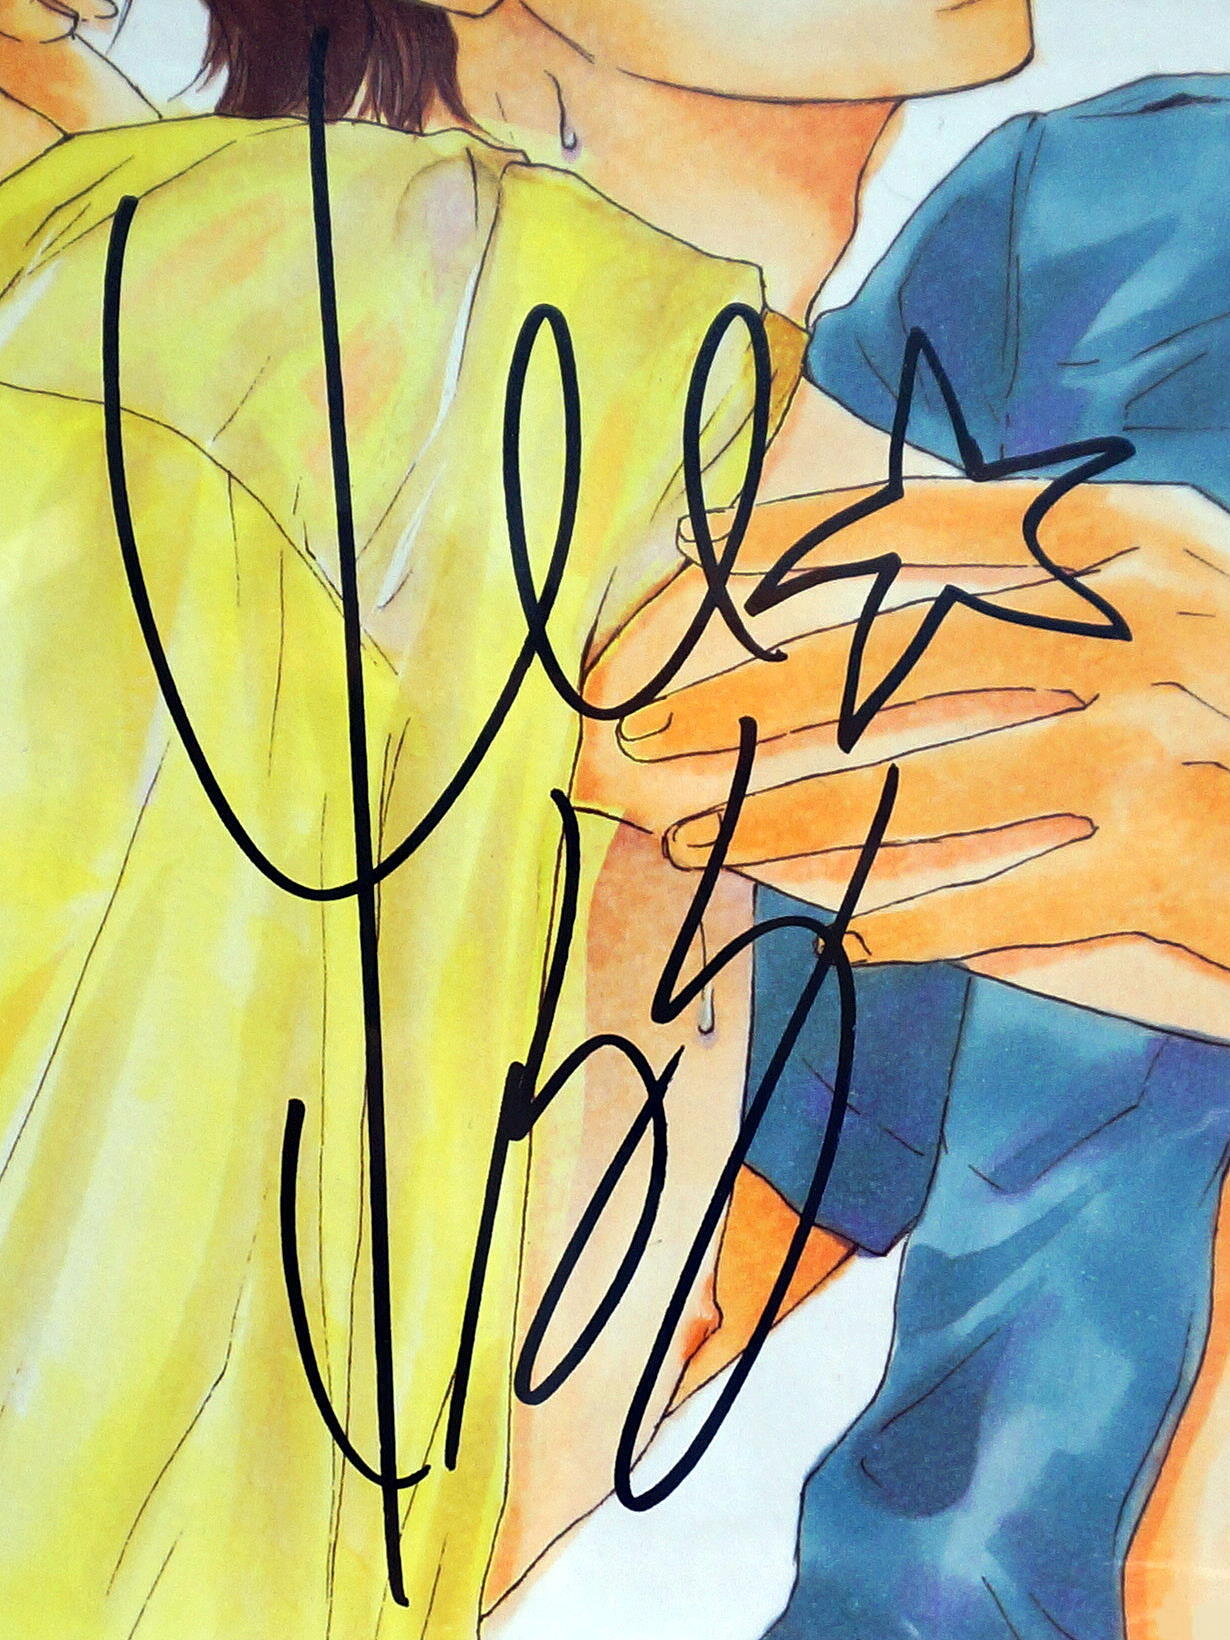
Signature of: kotetsuko yamamoto